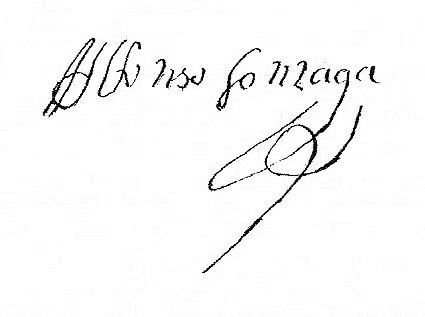
Signature of: alfonso gonzaga